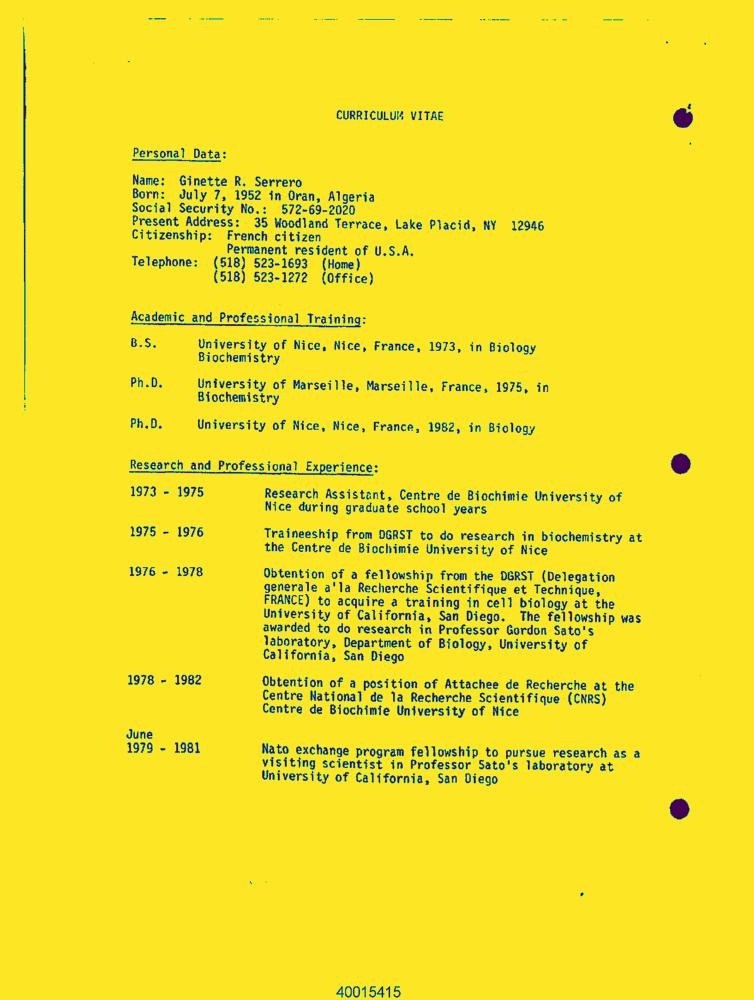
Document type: Resume-Doc